Question: How does the patient history play a role?
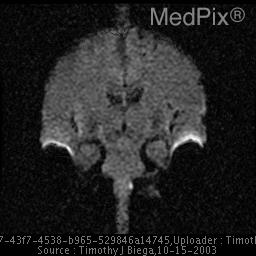
Answer: The patient's history of 58 y/o female with past medical history of diabetes and hypertension presents with 4 day history of right sided numbness and tingling. is key in understanding the case.